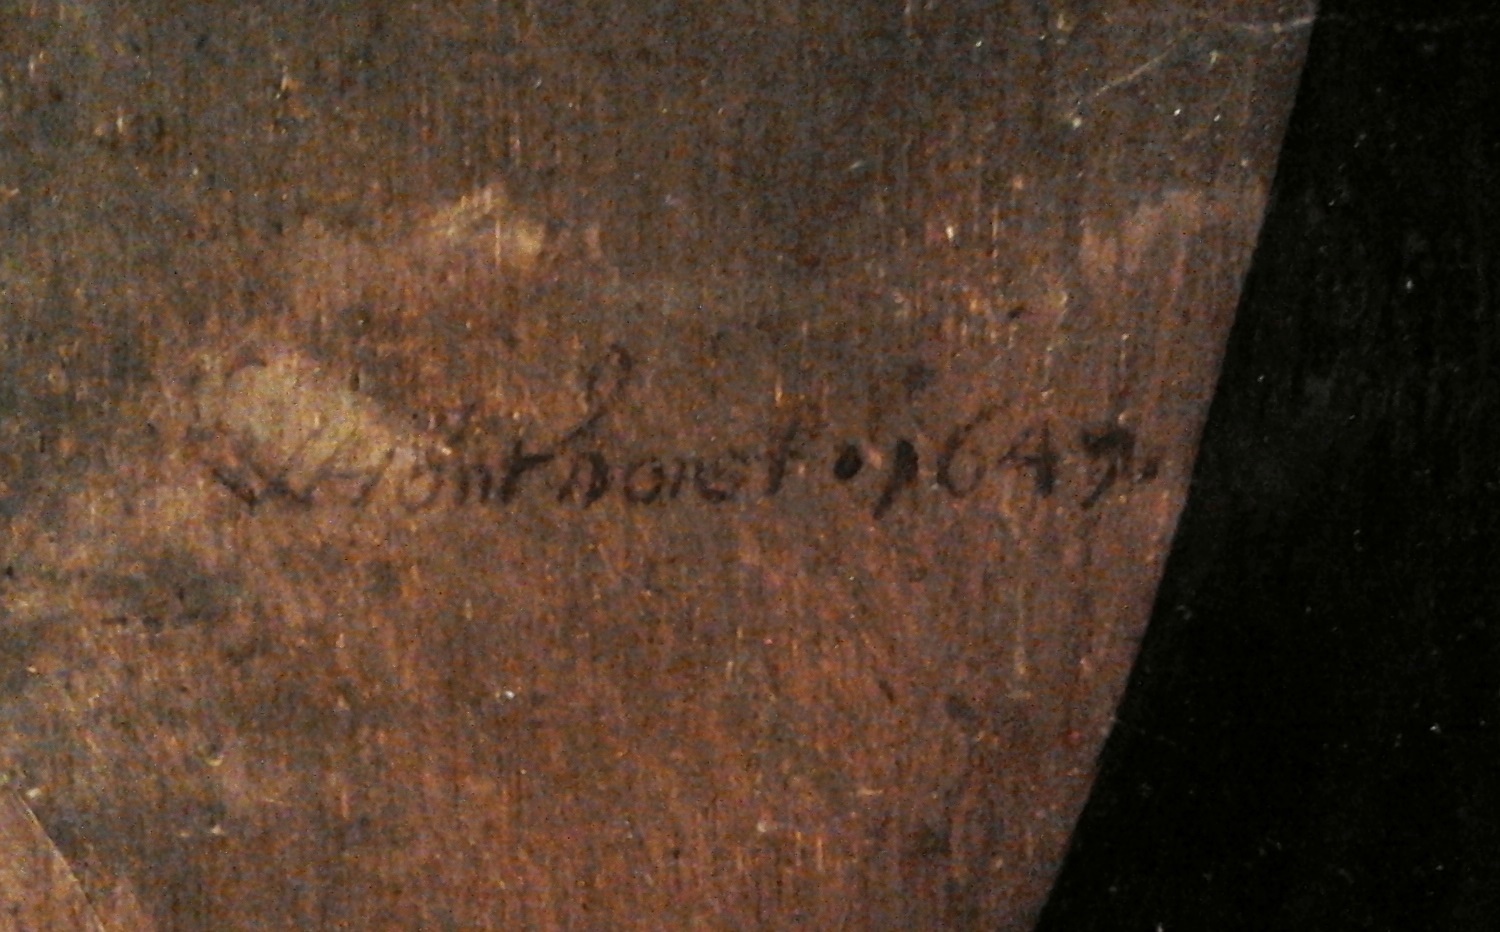
Signature of: willem van honthorst